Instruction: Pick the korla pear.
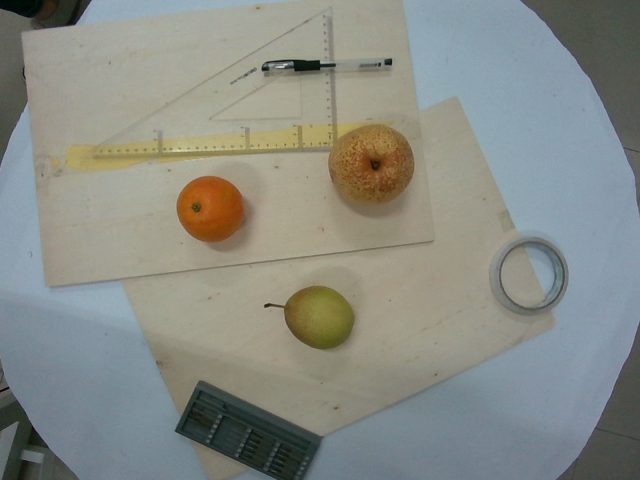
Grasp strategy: vertical